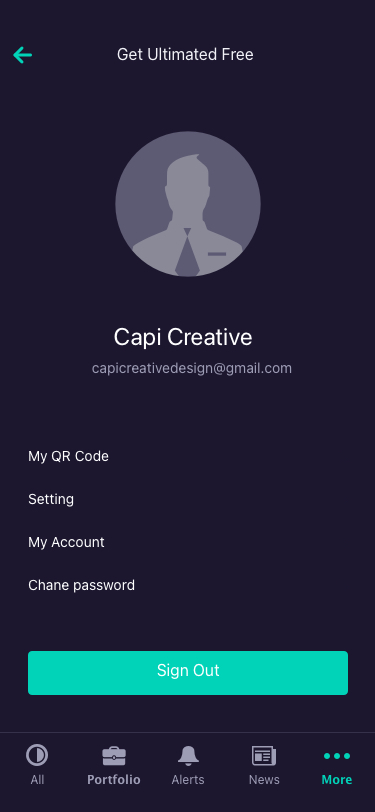
Text in this UI design:
All
Portfolio
Alerts
News
More
Get Ultimated Free
Capi Creative
capicreativedesign@gmail.com
My QR Code
Setting
My Account
Chane password
Sign Out